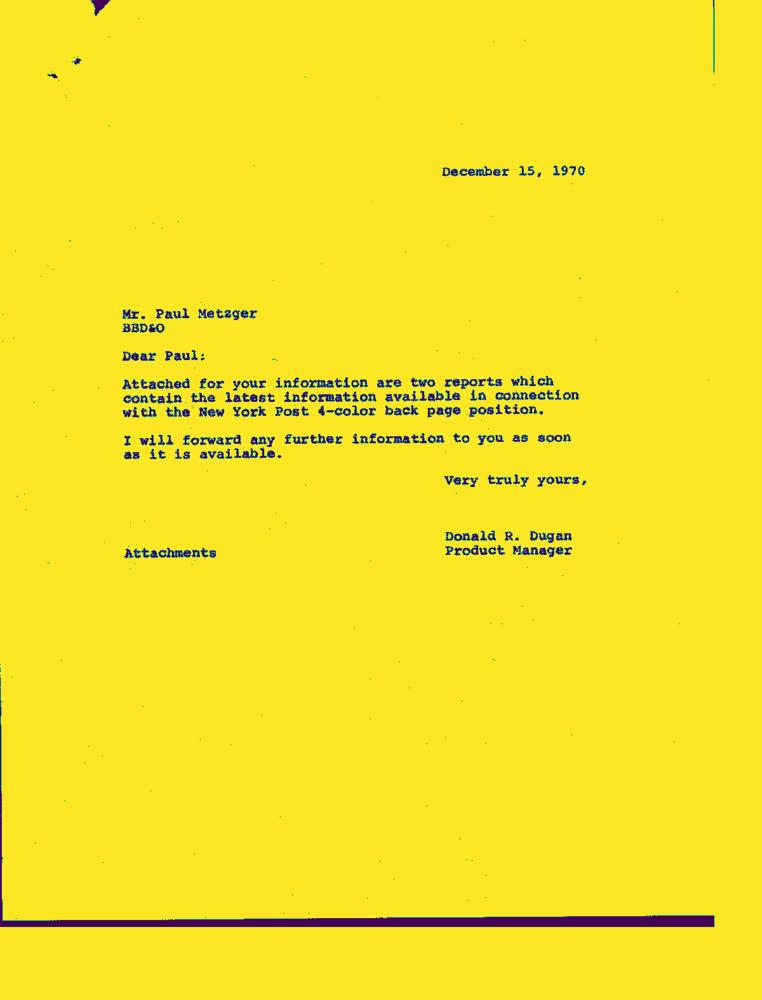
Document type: Letter-Doc